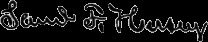
Signature of: samuel f hersey